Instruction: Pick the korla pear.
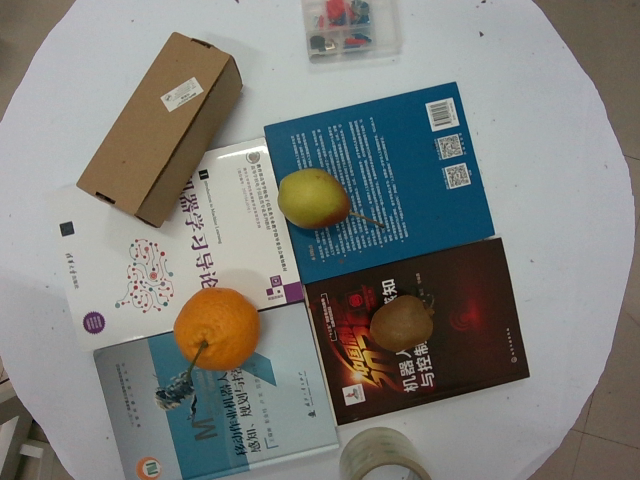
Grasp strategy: vertical